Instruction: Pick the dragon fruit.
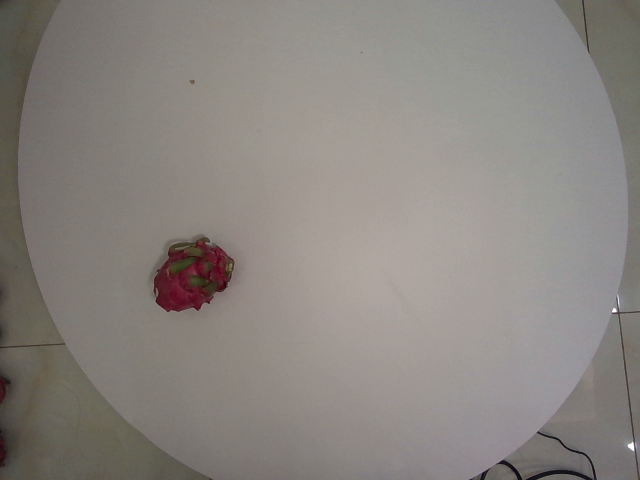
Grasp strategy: vertical